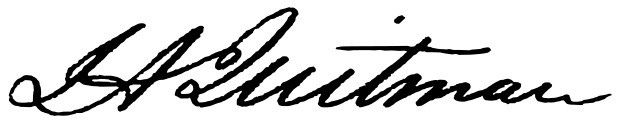
Signature of: john anthony quitman